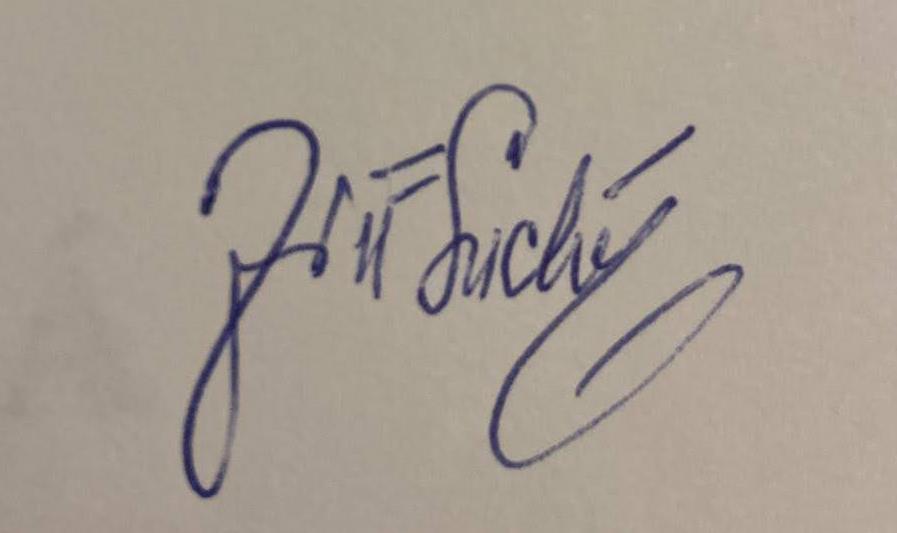
Signature of: jiří suchý